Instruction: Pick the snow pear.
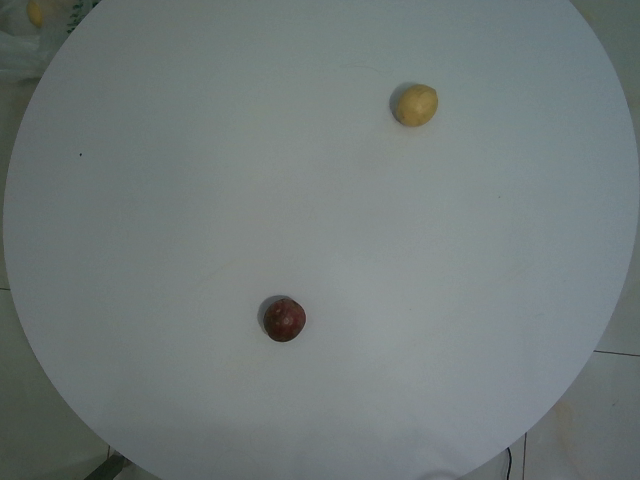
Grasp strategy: vertical